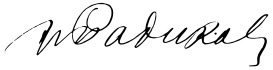
Signature of: yordan gyurkov